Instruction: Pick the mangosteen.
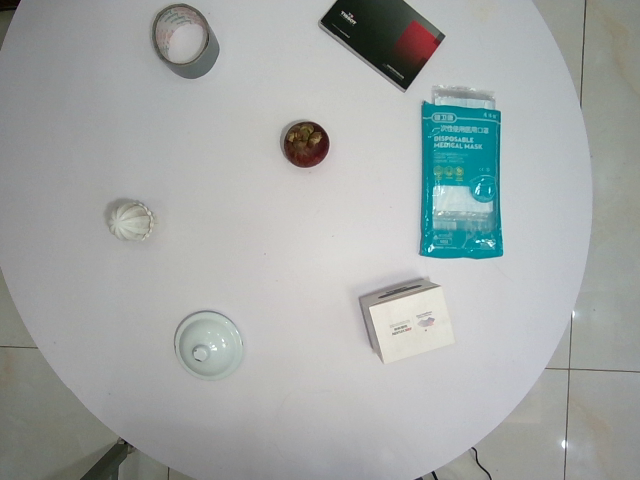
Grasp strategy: vertical